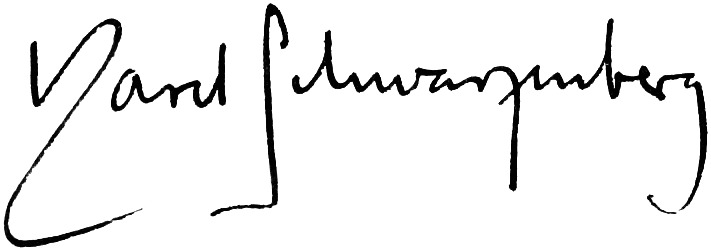
Signature of: karel vi of schwarzenberg